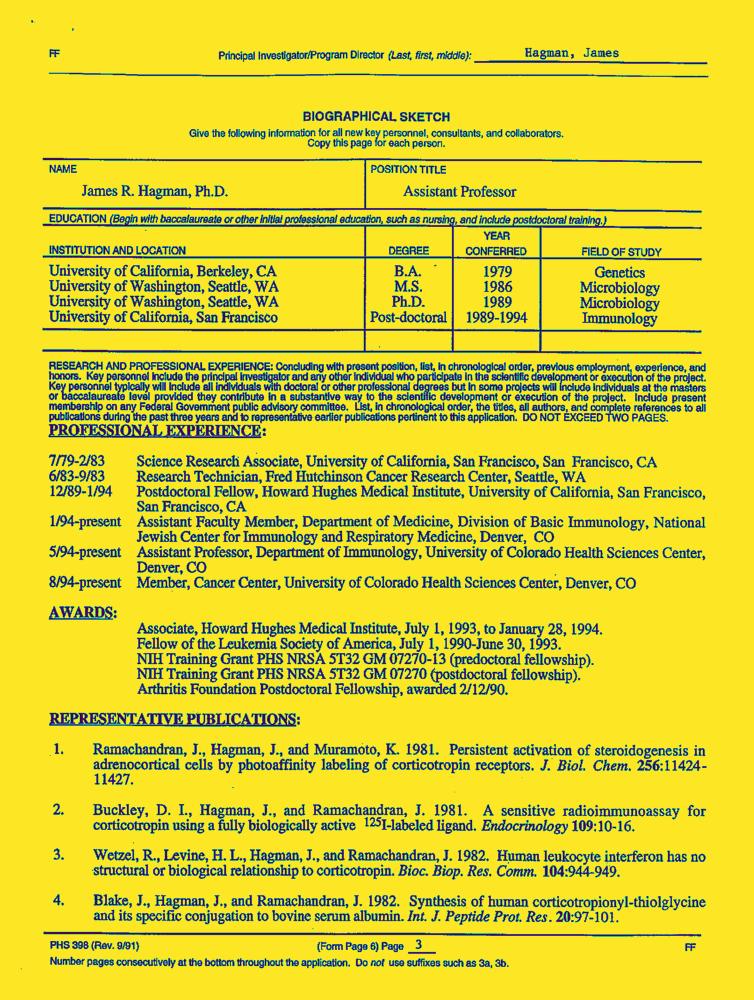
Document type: Resume-Doc